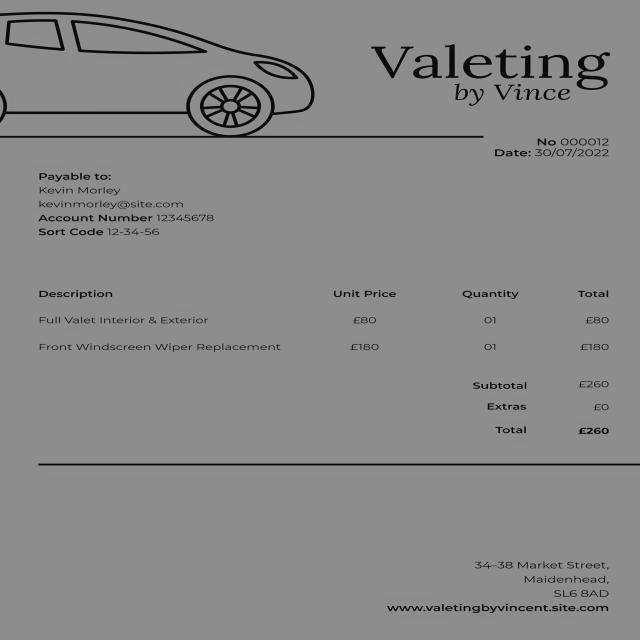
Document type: Invoice